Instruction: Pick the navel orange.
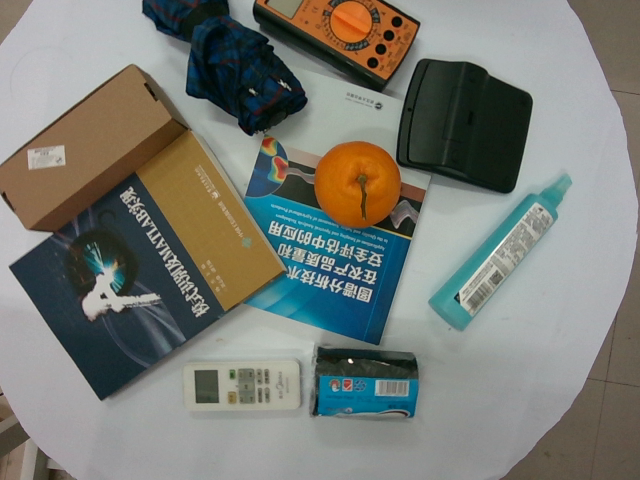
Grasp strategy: vertical